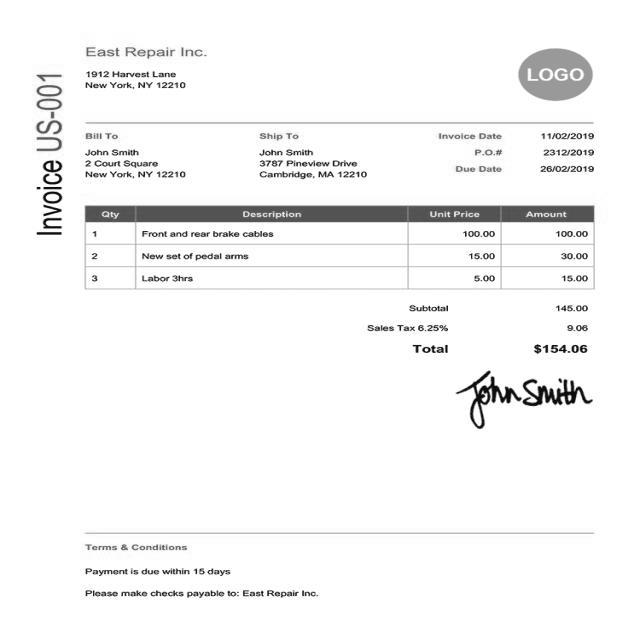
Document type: Invoice